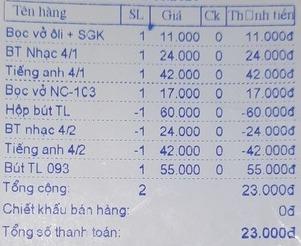
<table>
<tr>
<th>Tên hàng</th>
<th>SL</th>
<th>Giá</th>
<th>Ck</th>
<th>Thành tiền</th>
</tr>
<tr>
<td>Bọc vở ô li + SGK</td>
<td>1</td>
<td>11.000</td>
<td>0</td>
<td>11.000đ</td>
</tr>
<tr>
<td>BT Nhạc 4/1</td>
<td>1</td>
<td>24.000</td>
<td>0</td>
<td>24.000đ</td>
</tr>
<tr>
<td>Tiếng anh 4/1</td>
<td>1</td>
<td>42.000</td>
<td>0</td>
<td>42.000đ</td>
</tr>
<tr>
<td>Bọc vở NC-1C3</td>
<td>1</td>
<td>17.000</td>
<td>0</td>
<td>17.000đ</td>
</tr>
<tr>
<td>Hộp bút TL</td>
<td>-1</td>
<td>60.000</td>
<td>0</td>
<td>-60.000đ</td>
</tr>
<tr>
<td>BT nhạc 4/2</td>
<td>-1</td>
<td>24.000</td>
<td>0</td>
<td>-24.000đ</td>
</tr>
<tr>
<td>Tiếng anh 4/2</td>
<td>-1</td>
<td>42.000</td>
<td>0</td>
<td>-42.000đ</td>
</tr>
<tr>
<td>Bút TL 093</td>
<td>1</td>
<td>55.000</td>
<td>0</td>
<td>55.000đ</td>
</tr>
</table>

Tổng cộng: 2 23.000đ
Chiết khấu bán hàng: 0đ
Tổng số thanh toán: 23.000đ